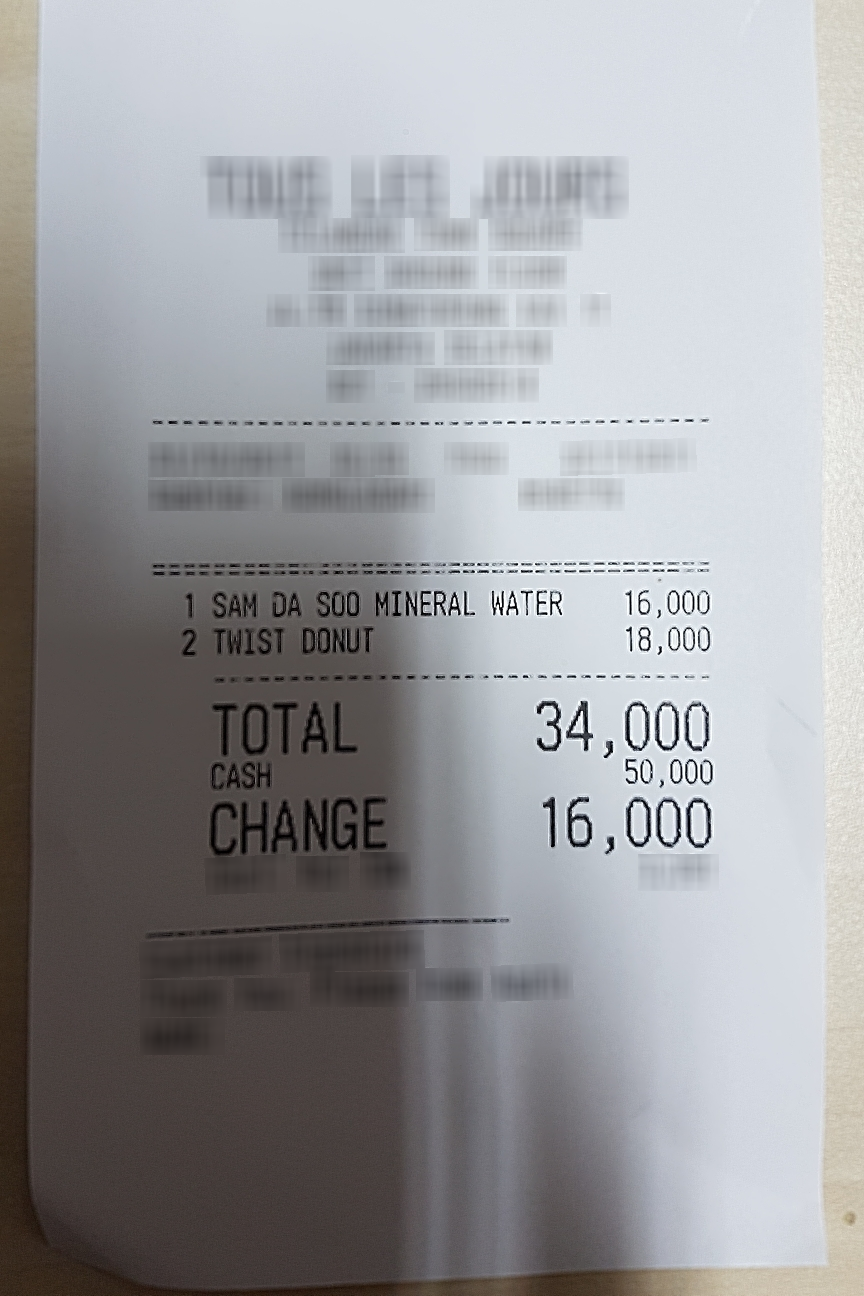
Number of items: 2
Total: 34,000
OCR text regions:
text: 1
text: SAM
text: DA
text: S00
text: MINERAL
text: WATER
text: 16,000
text: TOTAL
text: 34,000
text: CASH
text: 50,000
text: CHANGE
text: 16,000
text: 2
text: TWIST
text: DONUT
text: 18,000